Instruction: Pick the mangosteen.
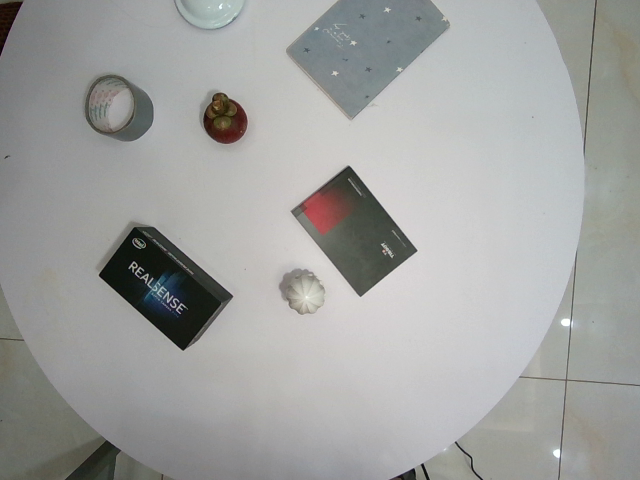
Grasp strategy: vertical